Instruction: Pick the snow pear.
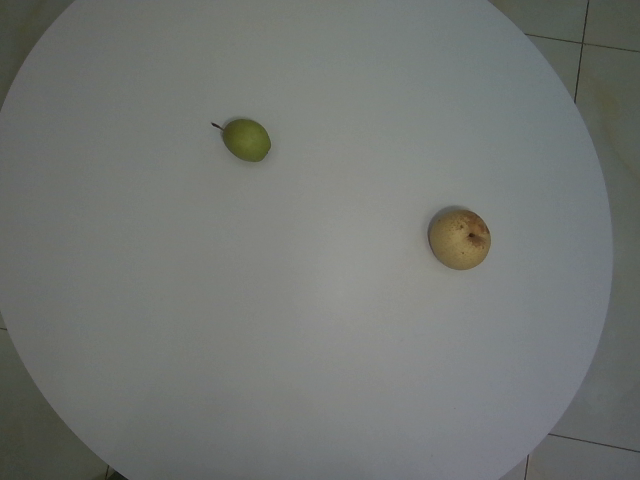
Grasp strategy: vertical